Question: What is the date of the hearing as scheduled in the document?
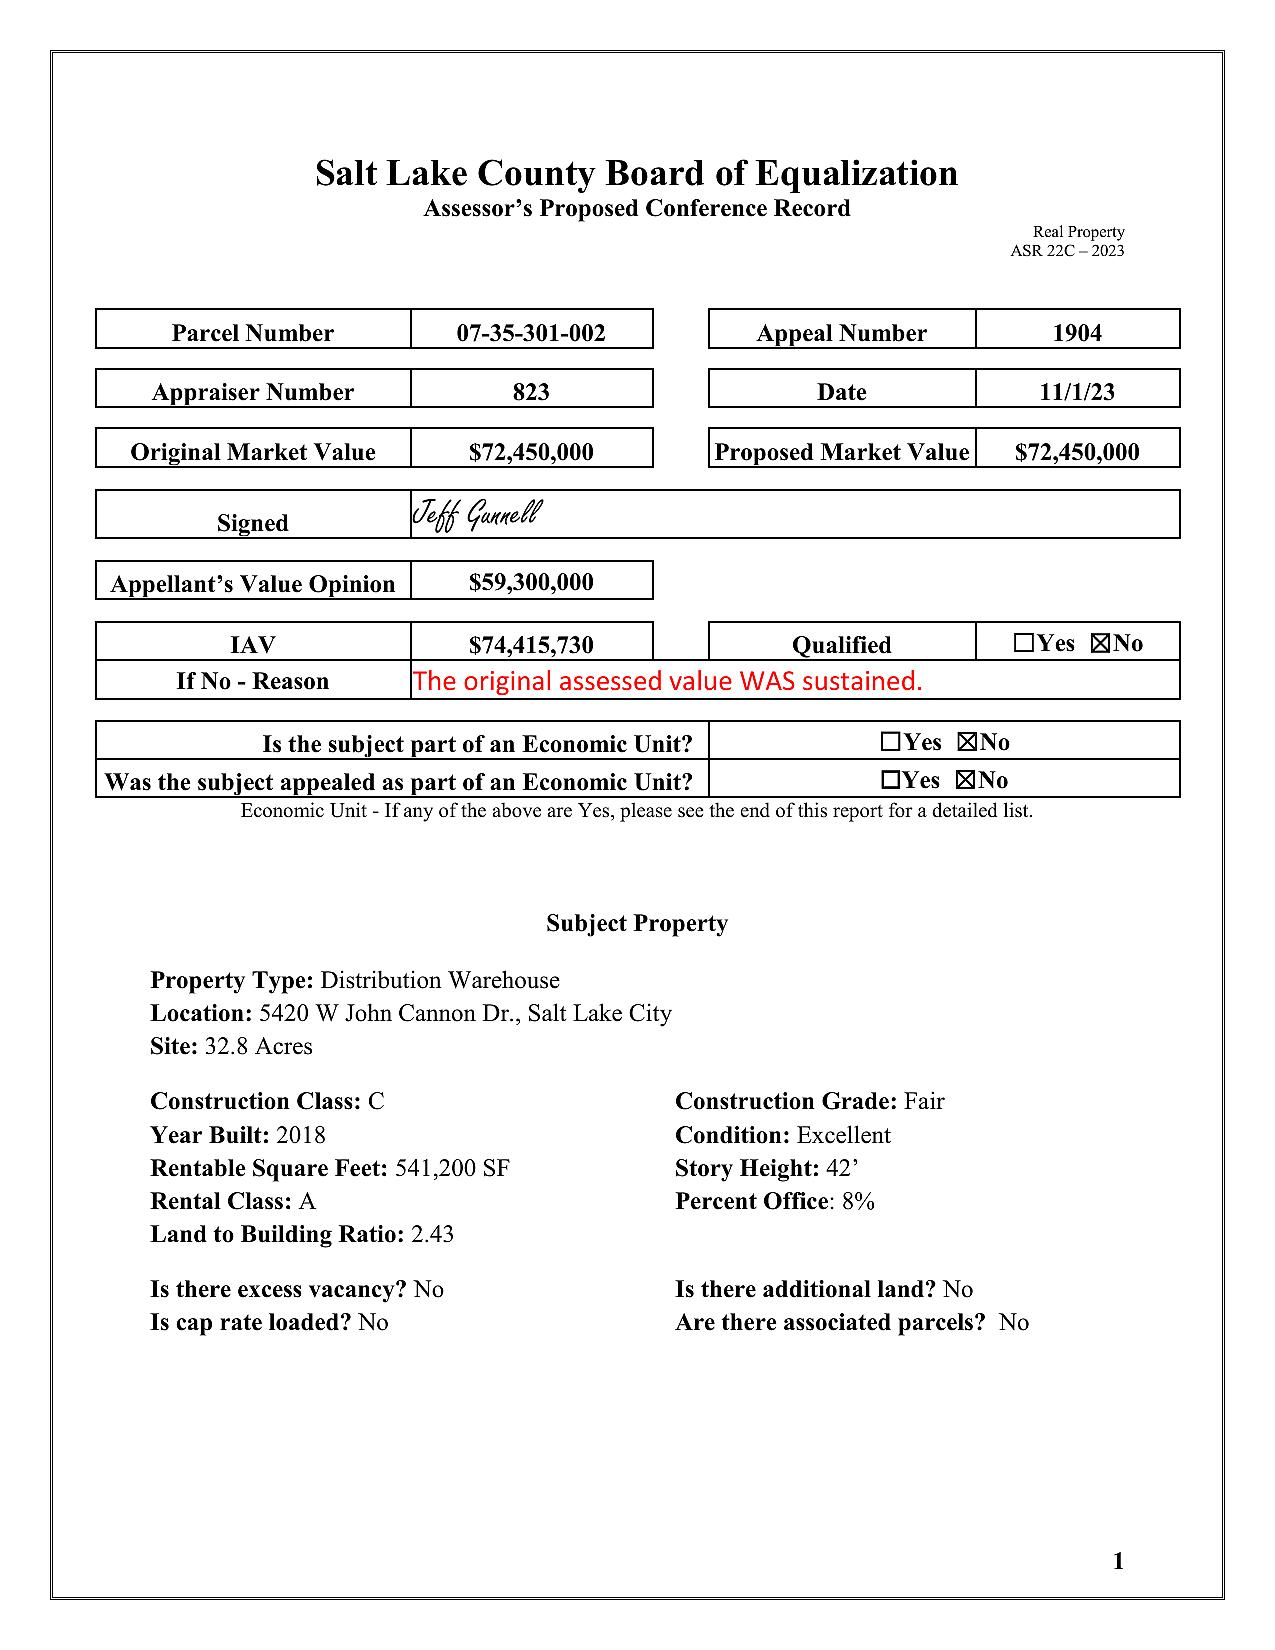
Answer: "11/1/23"